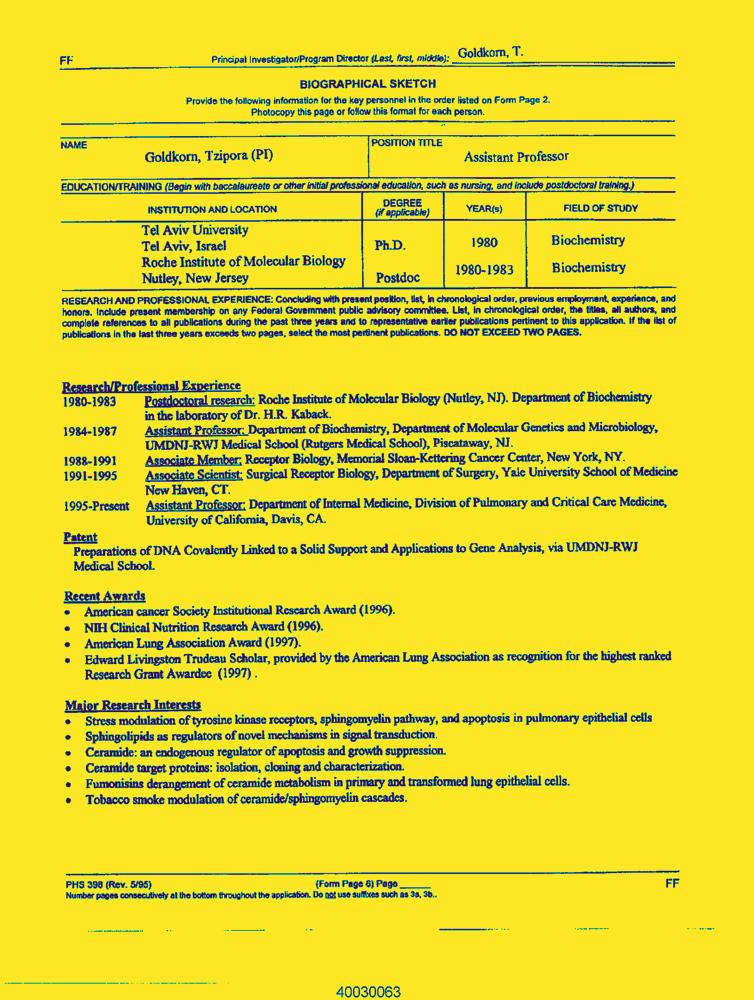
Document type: Resume-Doc